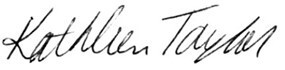
Signature of: kathleen taylor